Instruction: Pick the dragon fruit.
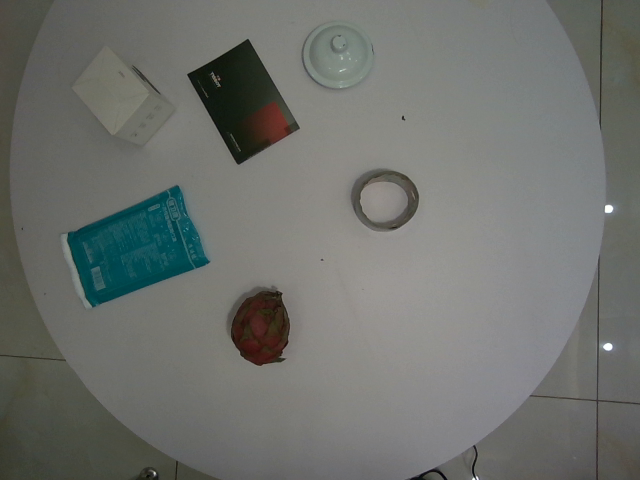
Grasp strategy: vertical